Question: What are the imaging findings?
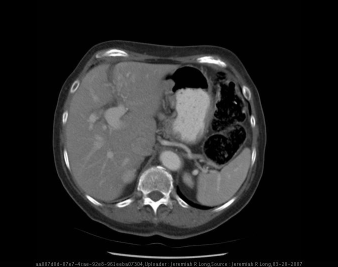
Answer: The imaging shows Frontal and lateral chest radiographs demonstrate no acute cardiopulmonary disease (clear lungs) as well as senescent change within the aorta and spine.  Additionally a soft tissue density mass is present within the middle mediastinum with an internal air fluid level behind the heart disrupting the azygoesophageal edge.

Axial CT images with oral and intravenous contrast material demonstrate a sliding hiatal hernia with the gastroesophageal junction and a portion of the proximal stomach superior to the diaphragm.  An MPR obliqued image further demonstrates this superior migration of the gastroesophageal junction into the thorax. Axial CT images with oral and intravenous contrast material demonstrate a sliding hiatal hernia with the gastroesophageal junction and a portion of the proximal stomach superior to the diaphragm.  An MPR obliqued image further demonstrates this superior migration of the gastroesophageal junction into the thorax..